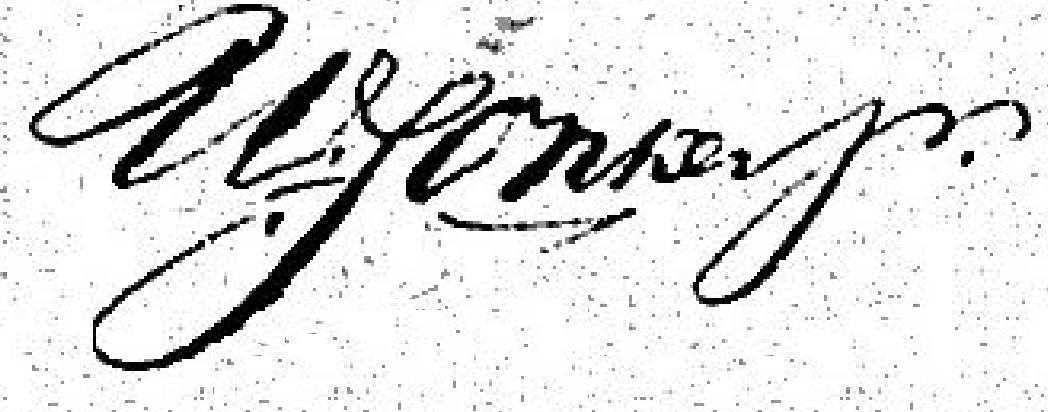
Signature of: wilhelm jonker